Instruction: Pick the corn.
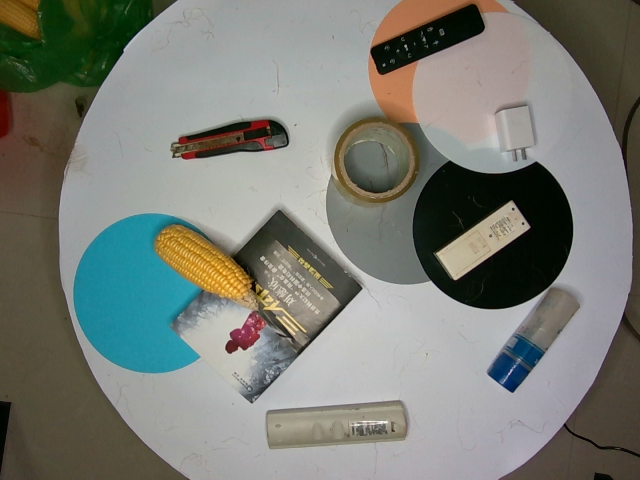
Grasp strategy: vertical